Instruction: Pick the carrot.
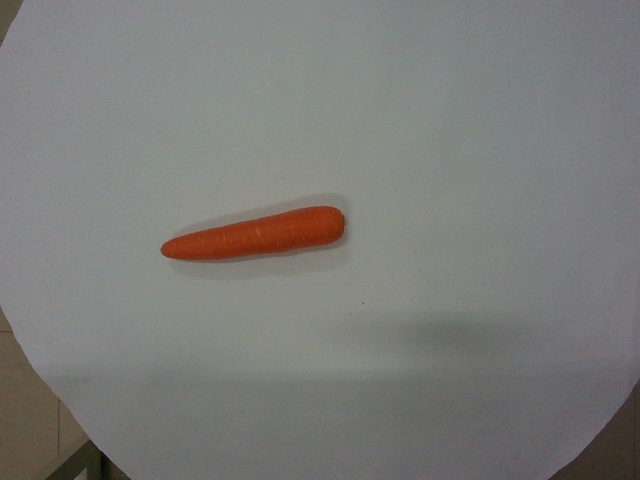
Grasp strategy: vertical